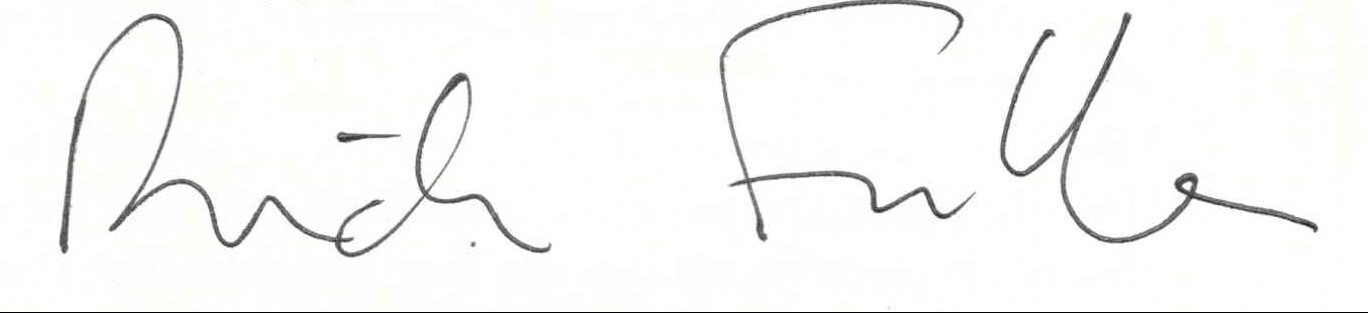
Signature of: richard fuller